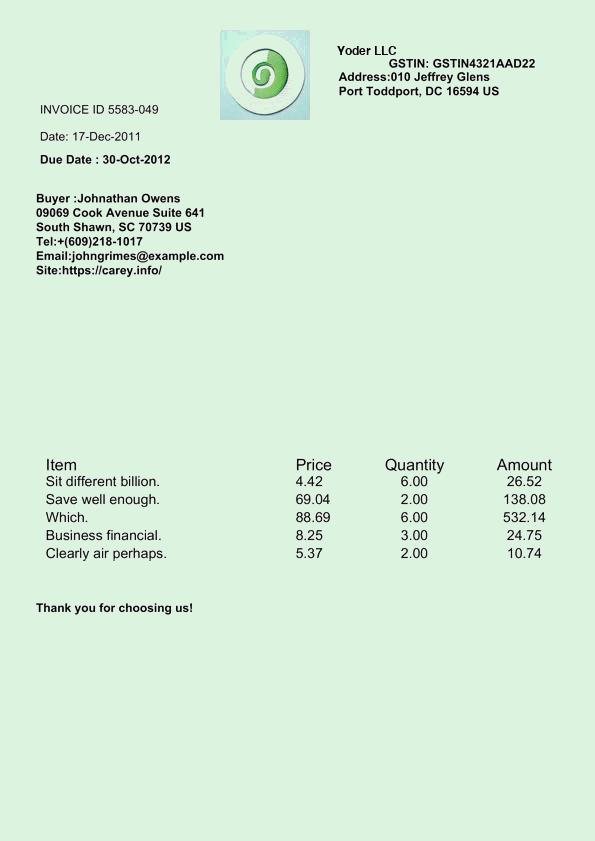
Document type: Invoice